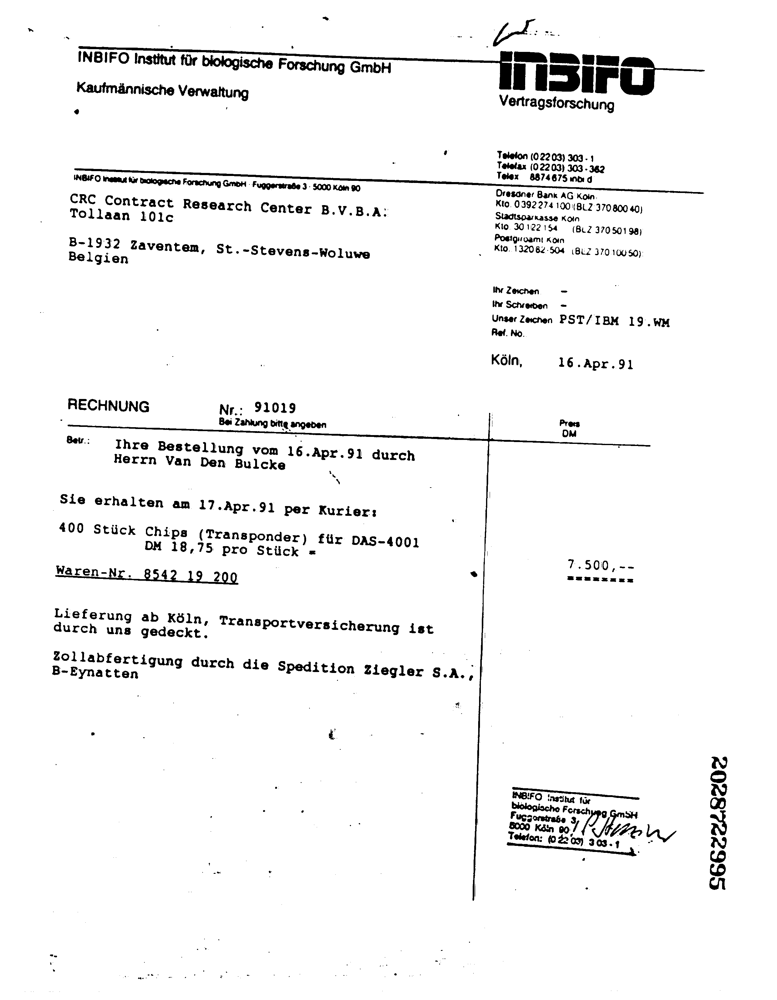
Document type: Invoice